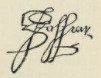
Signature of: john jaffray